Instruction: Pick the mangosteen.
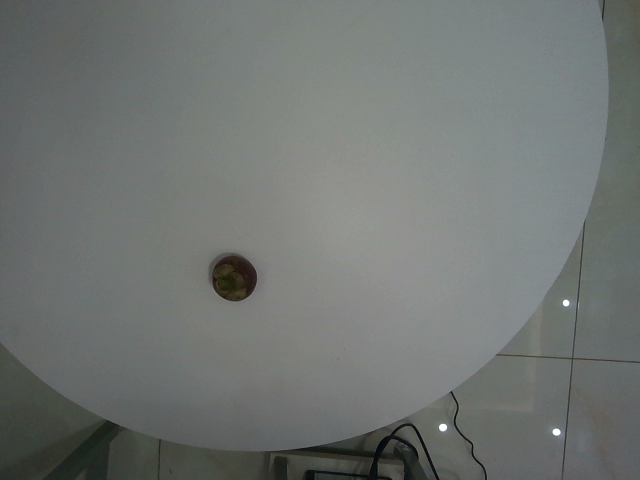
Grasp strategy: vertical